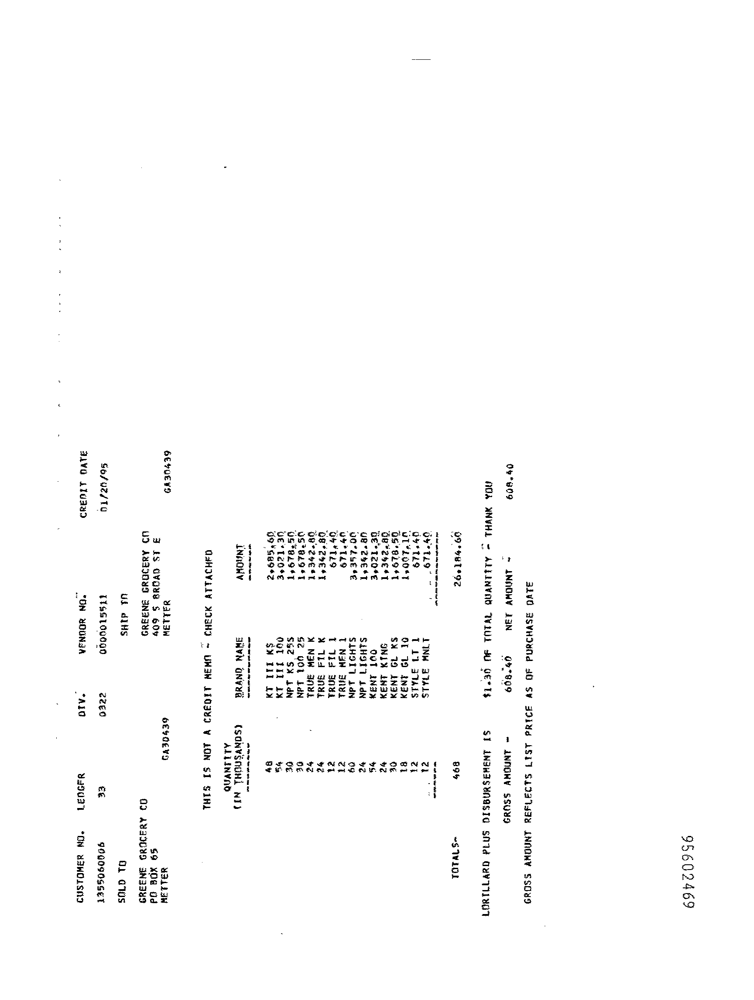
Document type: Invoice